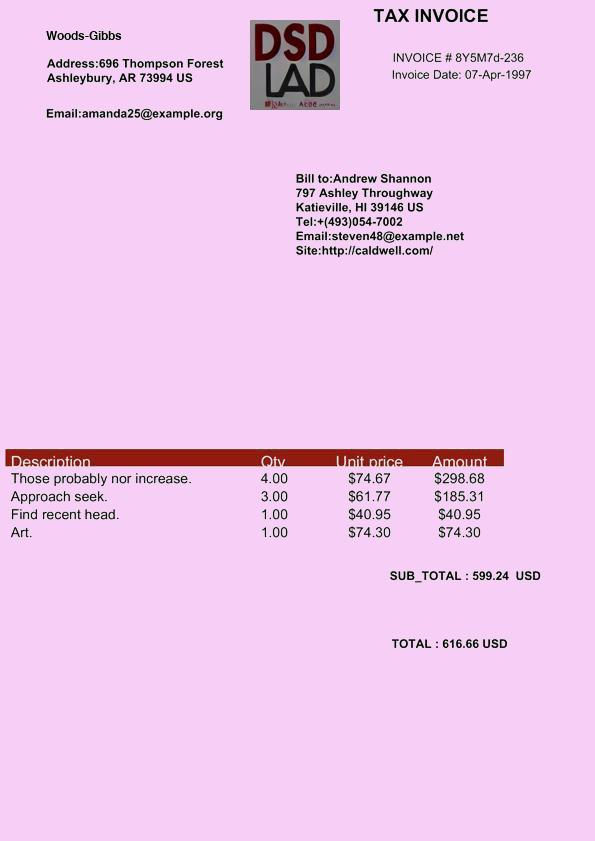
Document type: Invoice